Question: Which state is mentioned in the document?
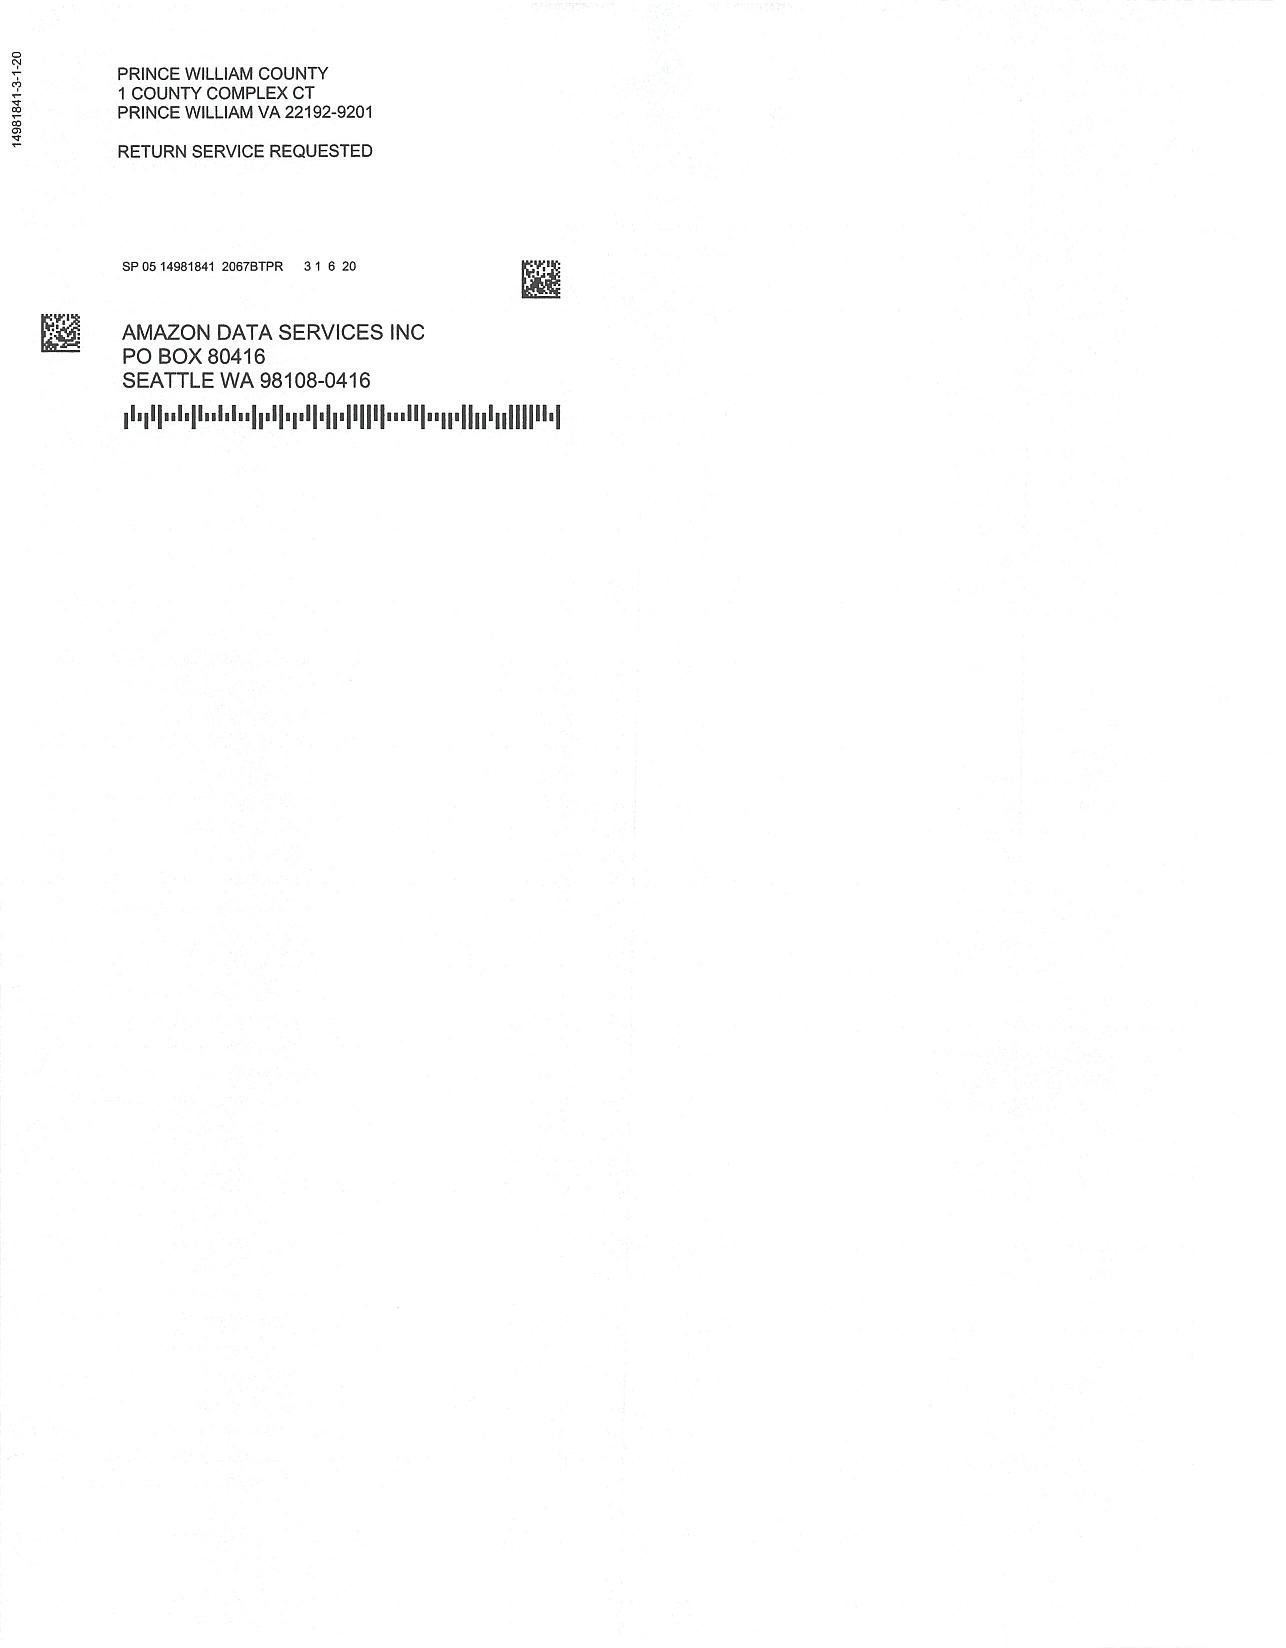
Answer: "VA"